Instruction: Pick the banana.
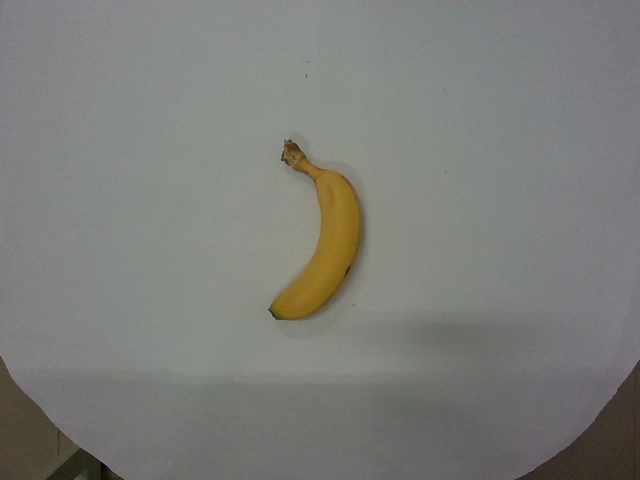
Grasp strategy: vertical